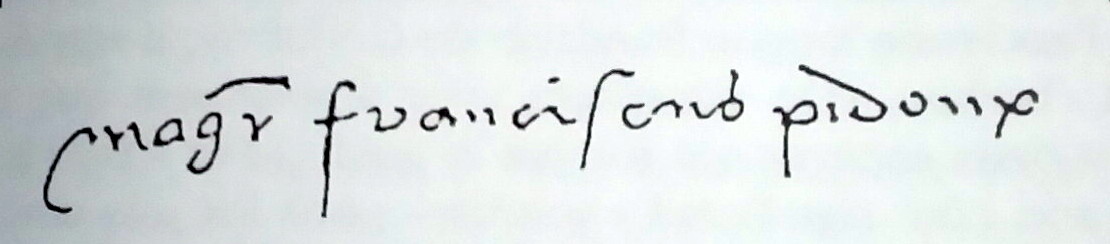
Signature of: françois pidoux